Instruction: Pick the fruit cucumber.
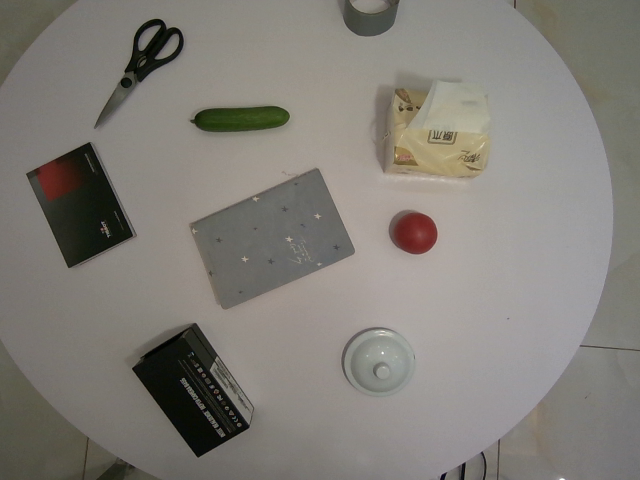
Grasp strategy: vertical